Question: What is the main concern?
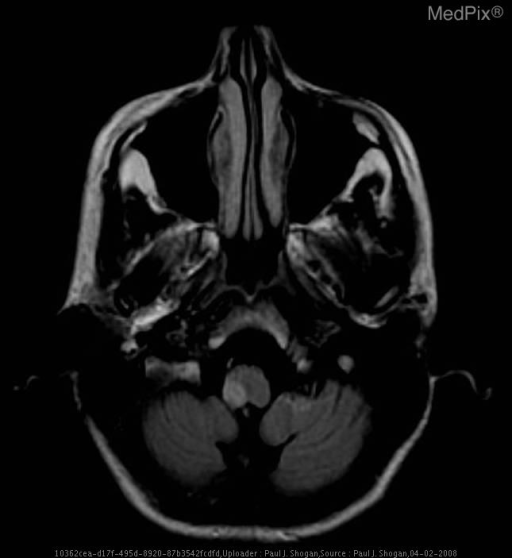
Answer: The findings suggest Occlusion of the right vertebral artery at the C1-2 level with subacute infarction of the right lateral medulla oblongata, and chronic infarction of the left flocculonodular lobe, as a result of traumatic chiropractic cervical manipulation.. FLAIR axial images at the level of the medulla oblongata and flocculonodular lobe of the cerebellum reveal increased signal abnormality involving the right lateral aspect of the medulla oblongata, and a small rim of abnormal signal in the left flocculonodular lobe surrounding the wedge shaped defect.  Additionally, a tiny amount of increased signal is noted in the right paramedullary cistern, consistent with intramural hematoma in the right vertebral artery.. The patient might have a history of 28 y.o. woman, four months postpartum, with onset of neck pain, severe vertigo associated with severe vomiting, anesthesia of the right hemi-facial region and loss of sensation in the region of the left upper and lower extremities immediately following cervical chiropractic manipulation.  The patient was unsuccessfully treated for vertigo associated with Meniere’s disease. The patient underwent a second cervical chiropractic treatment 15 days later, and presented with recurrent severe vertigo and associated hemi-anesthesia and difficulty phonating.  Imaging was obtained one month following the initial chiropractic treatment.